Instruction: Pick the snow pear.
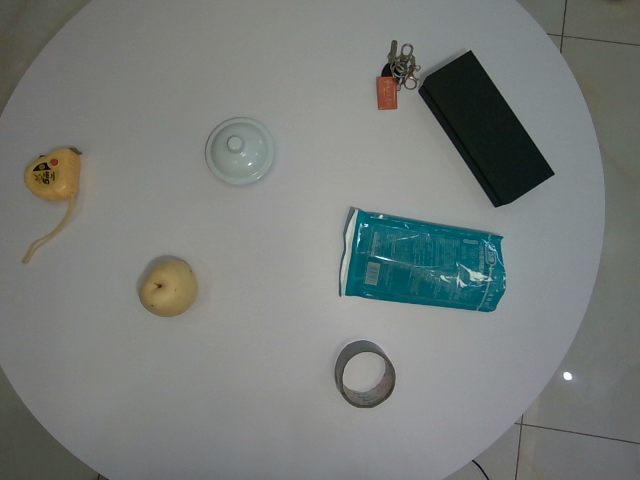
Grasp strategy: vertical